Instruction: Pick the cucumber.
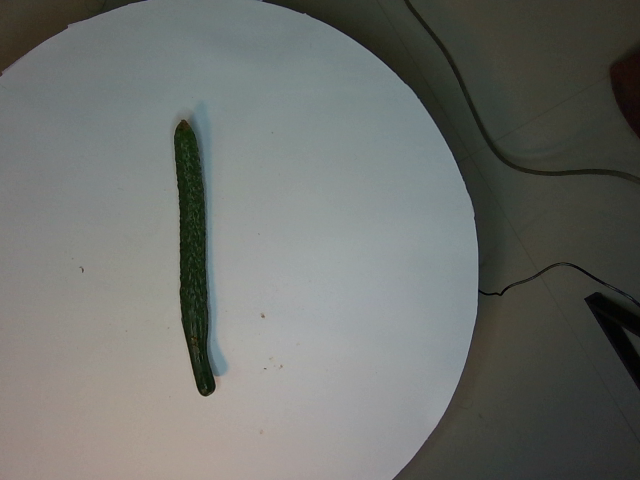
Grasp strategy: vertical